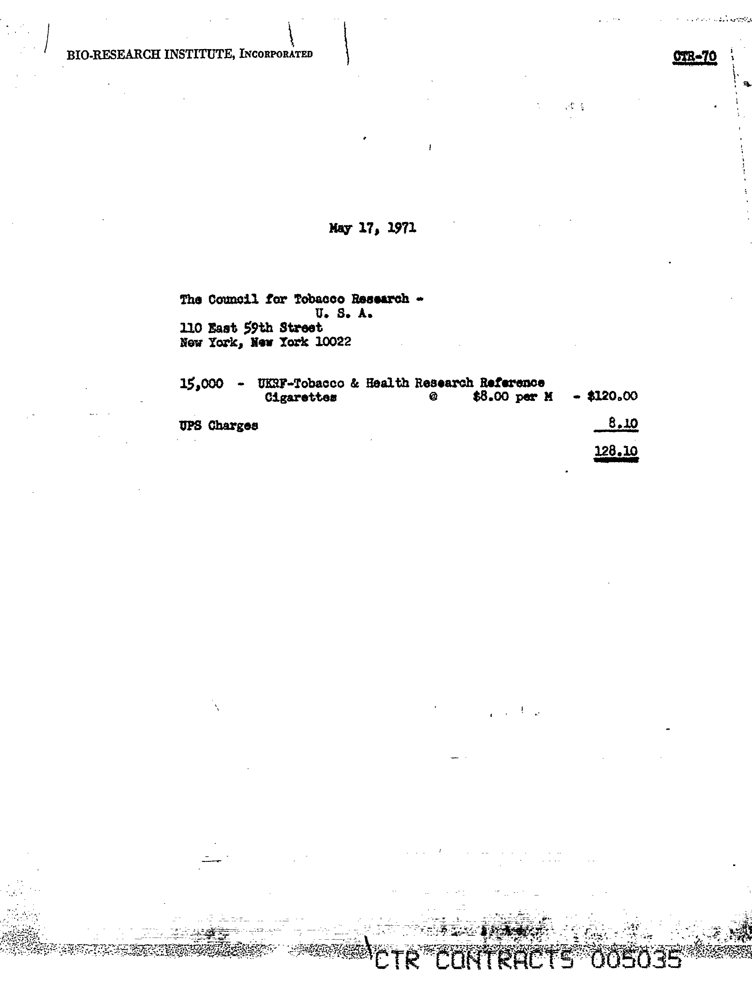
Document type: Invoice